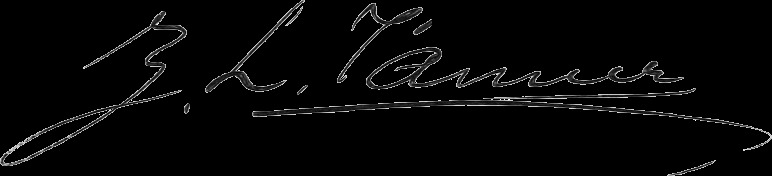
Signature of: zera luther tanner